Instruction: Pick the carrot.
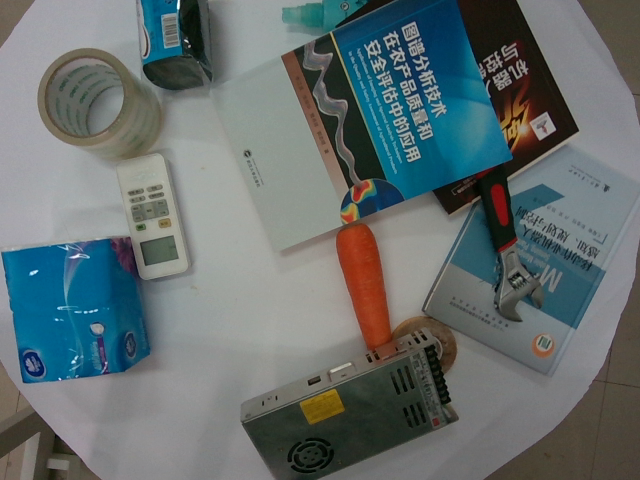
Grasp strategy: vertical